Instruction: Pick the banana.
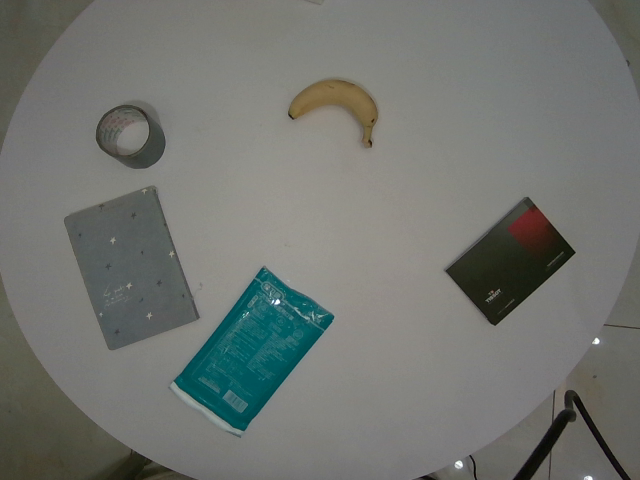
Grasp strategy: vertical